Question: How is the history relevant to the case?
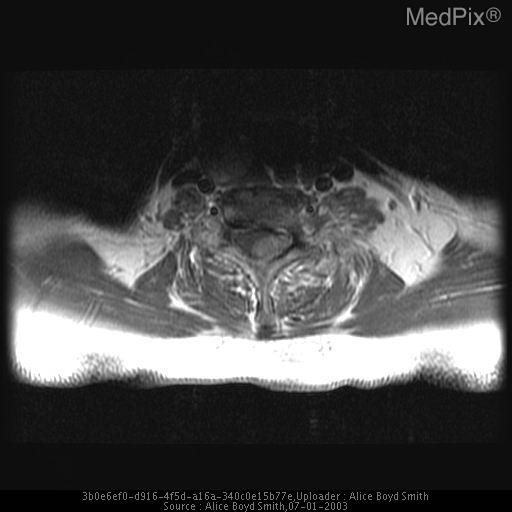
Answer: The patient's history of 50 year old woman with neck pain is key in understanding the case.